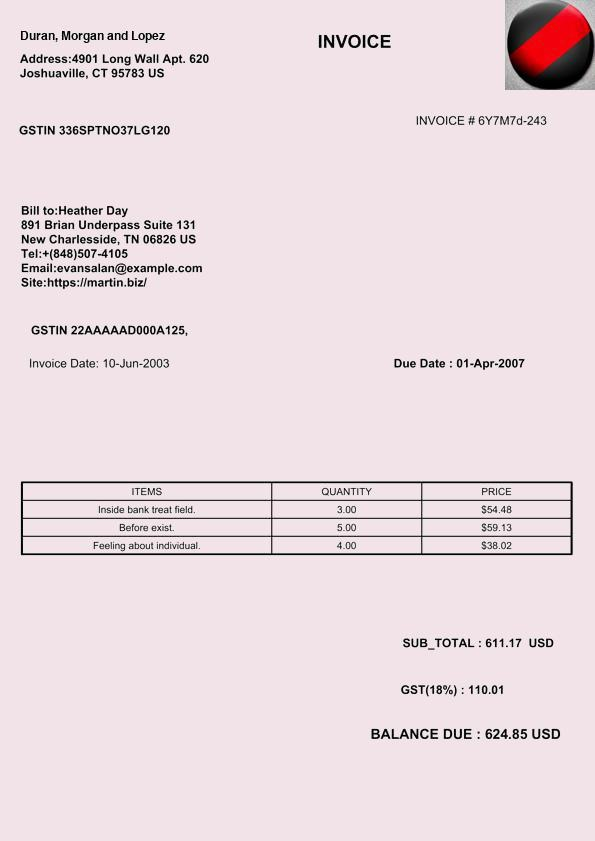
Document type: Invoice